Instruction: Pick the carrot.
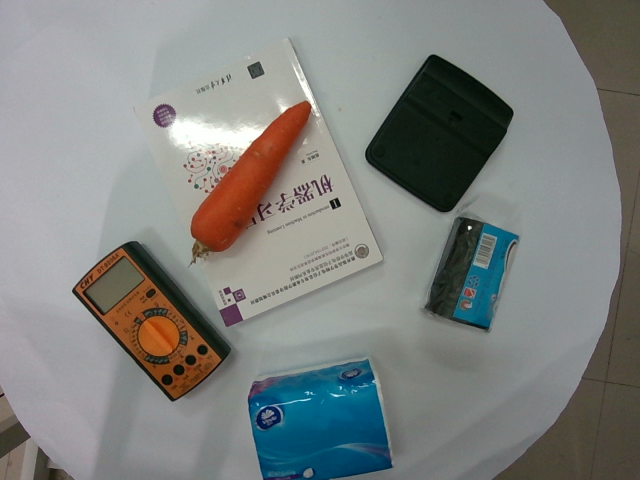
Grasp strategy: vertical